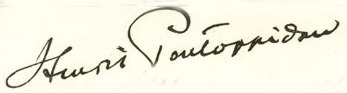
Signature of: henrik pontoppidan